Question: What might the diagnosis be?
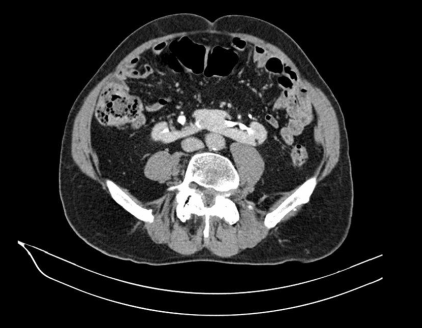
Answer: The possible diagnosis includes •  Horseshoe kidney
•  Right Ureter duplication
•  Angiomyolipoma
•  Nonobstructing stones
•  Renal Cyst.